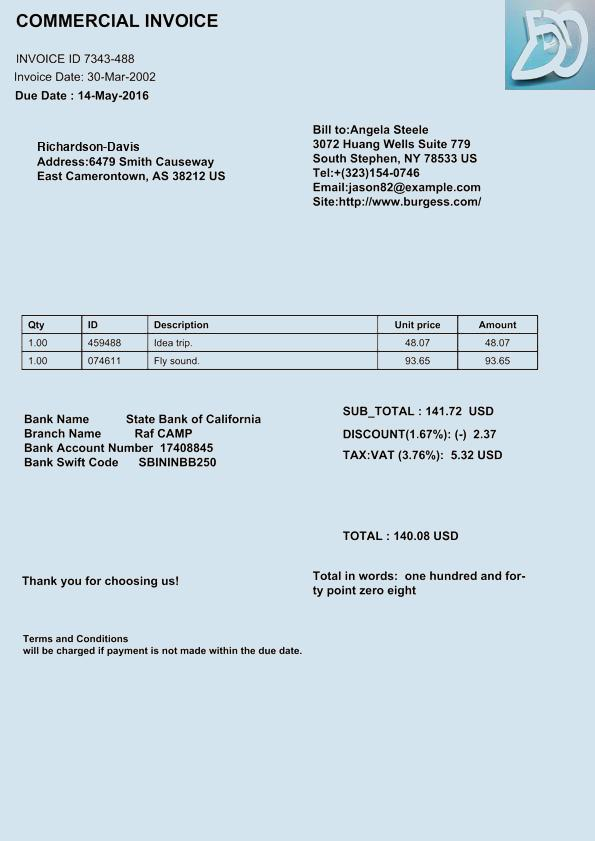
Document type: Invoice